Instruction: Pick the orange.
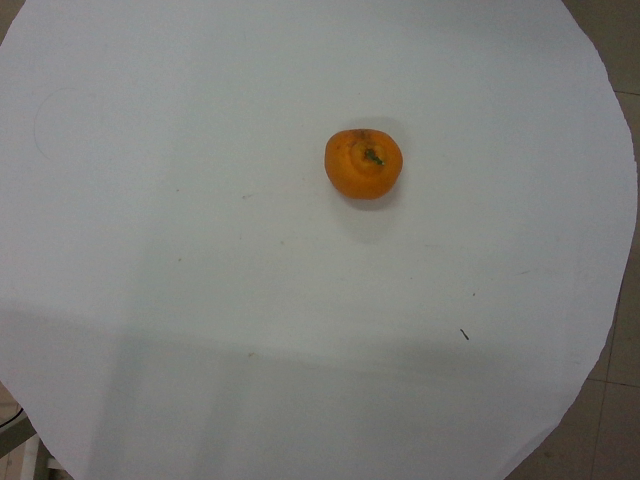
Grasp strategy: vertical